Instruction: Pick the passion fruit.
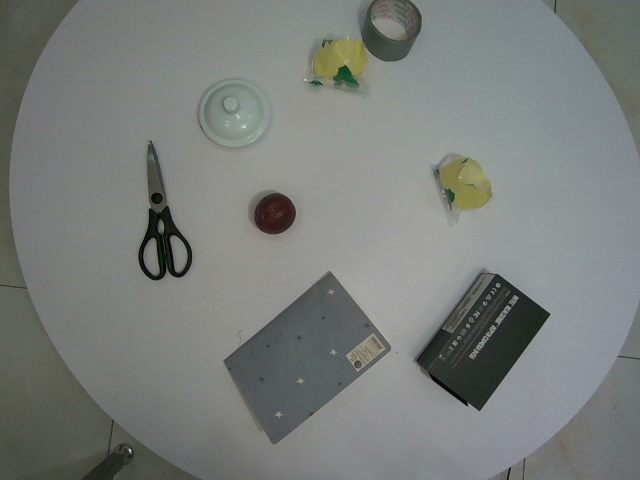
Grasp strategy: vertical